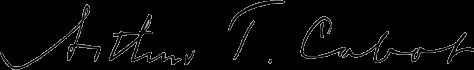
Signature of: arthur tracy cabot